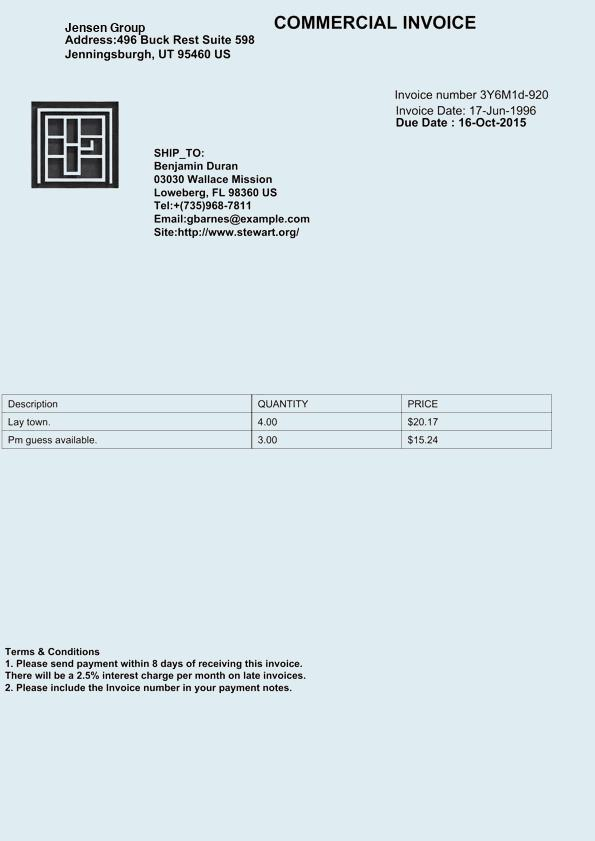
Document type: Invoice